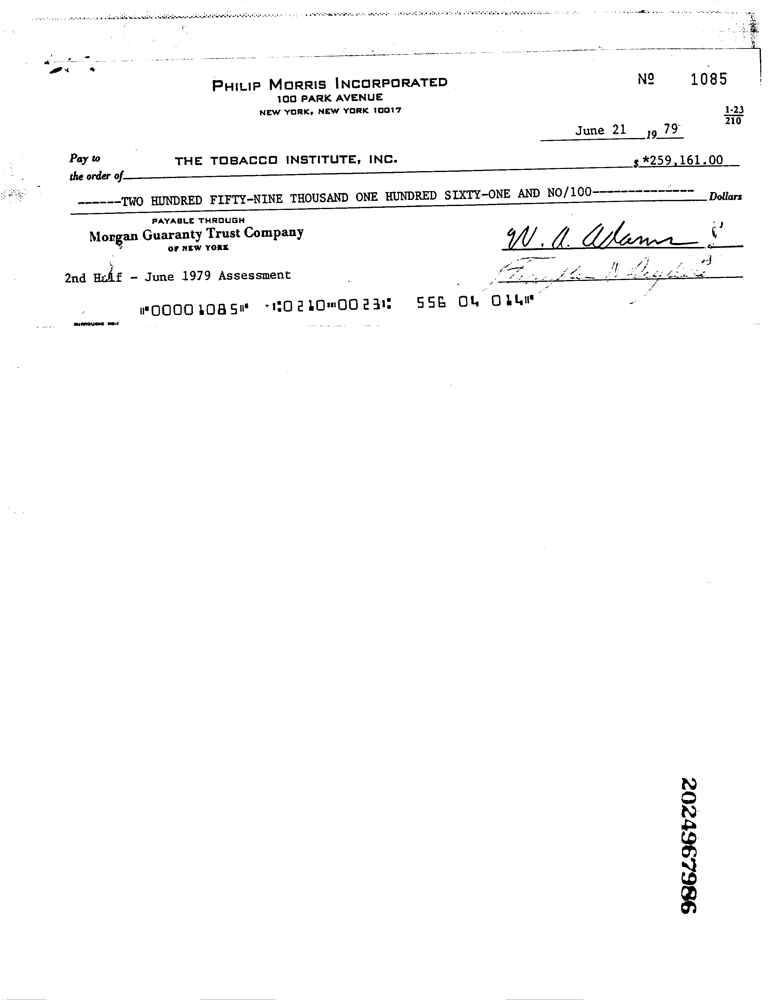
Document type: Invoice